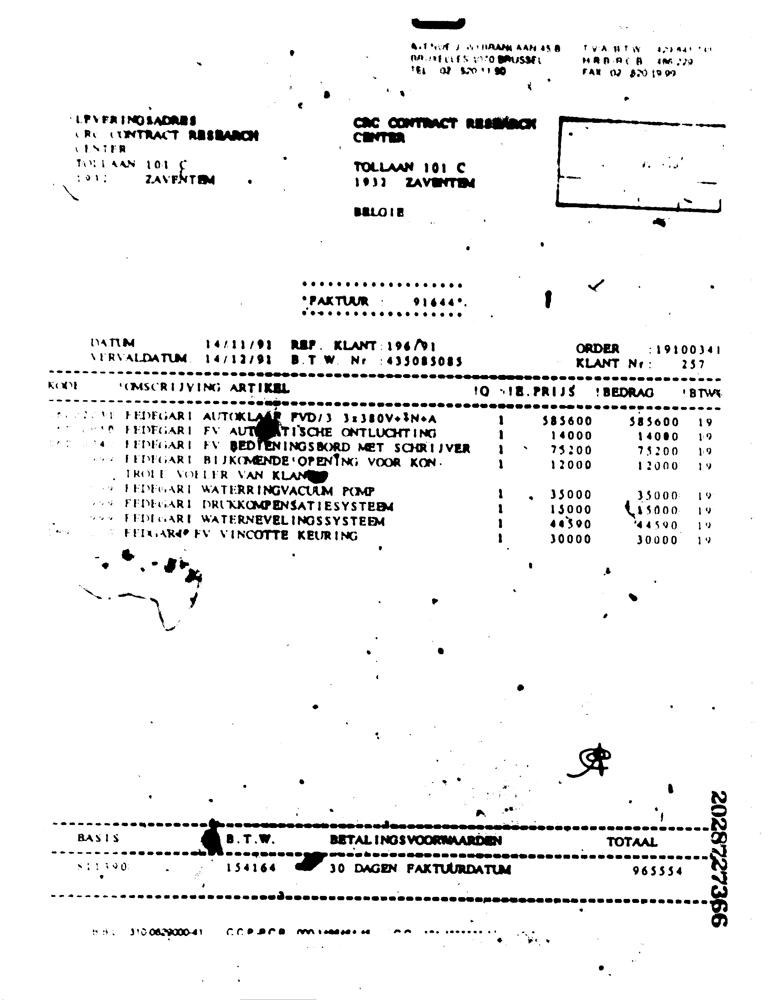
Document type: Invoice